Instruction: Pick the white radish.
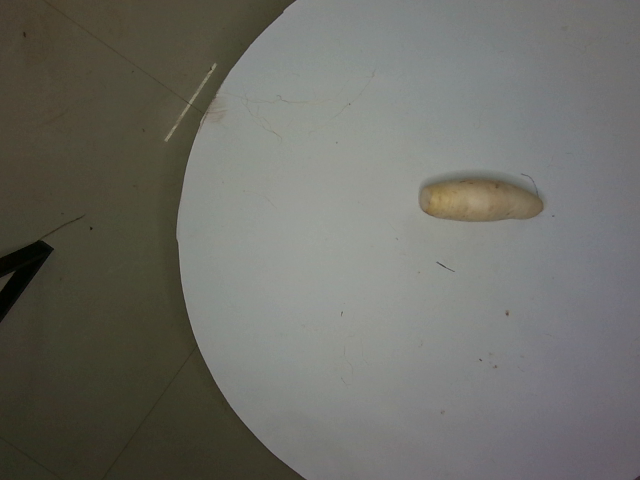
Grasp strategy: vertical